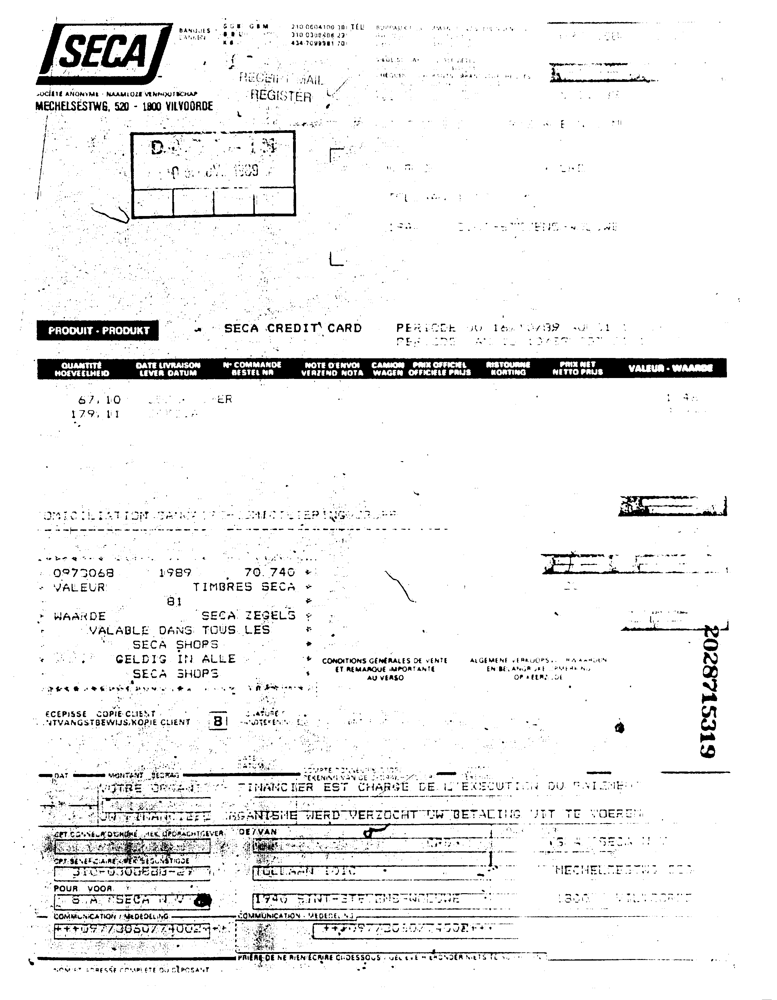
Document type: Invoice